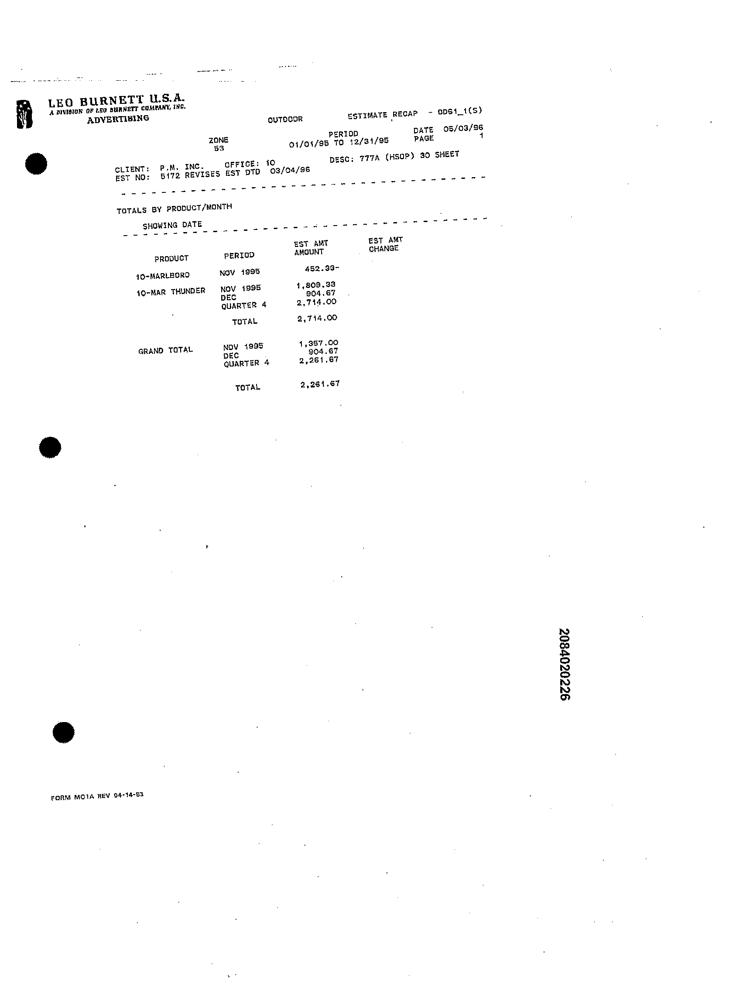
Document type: Invoice